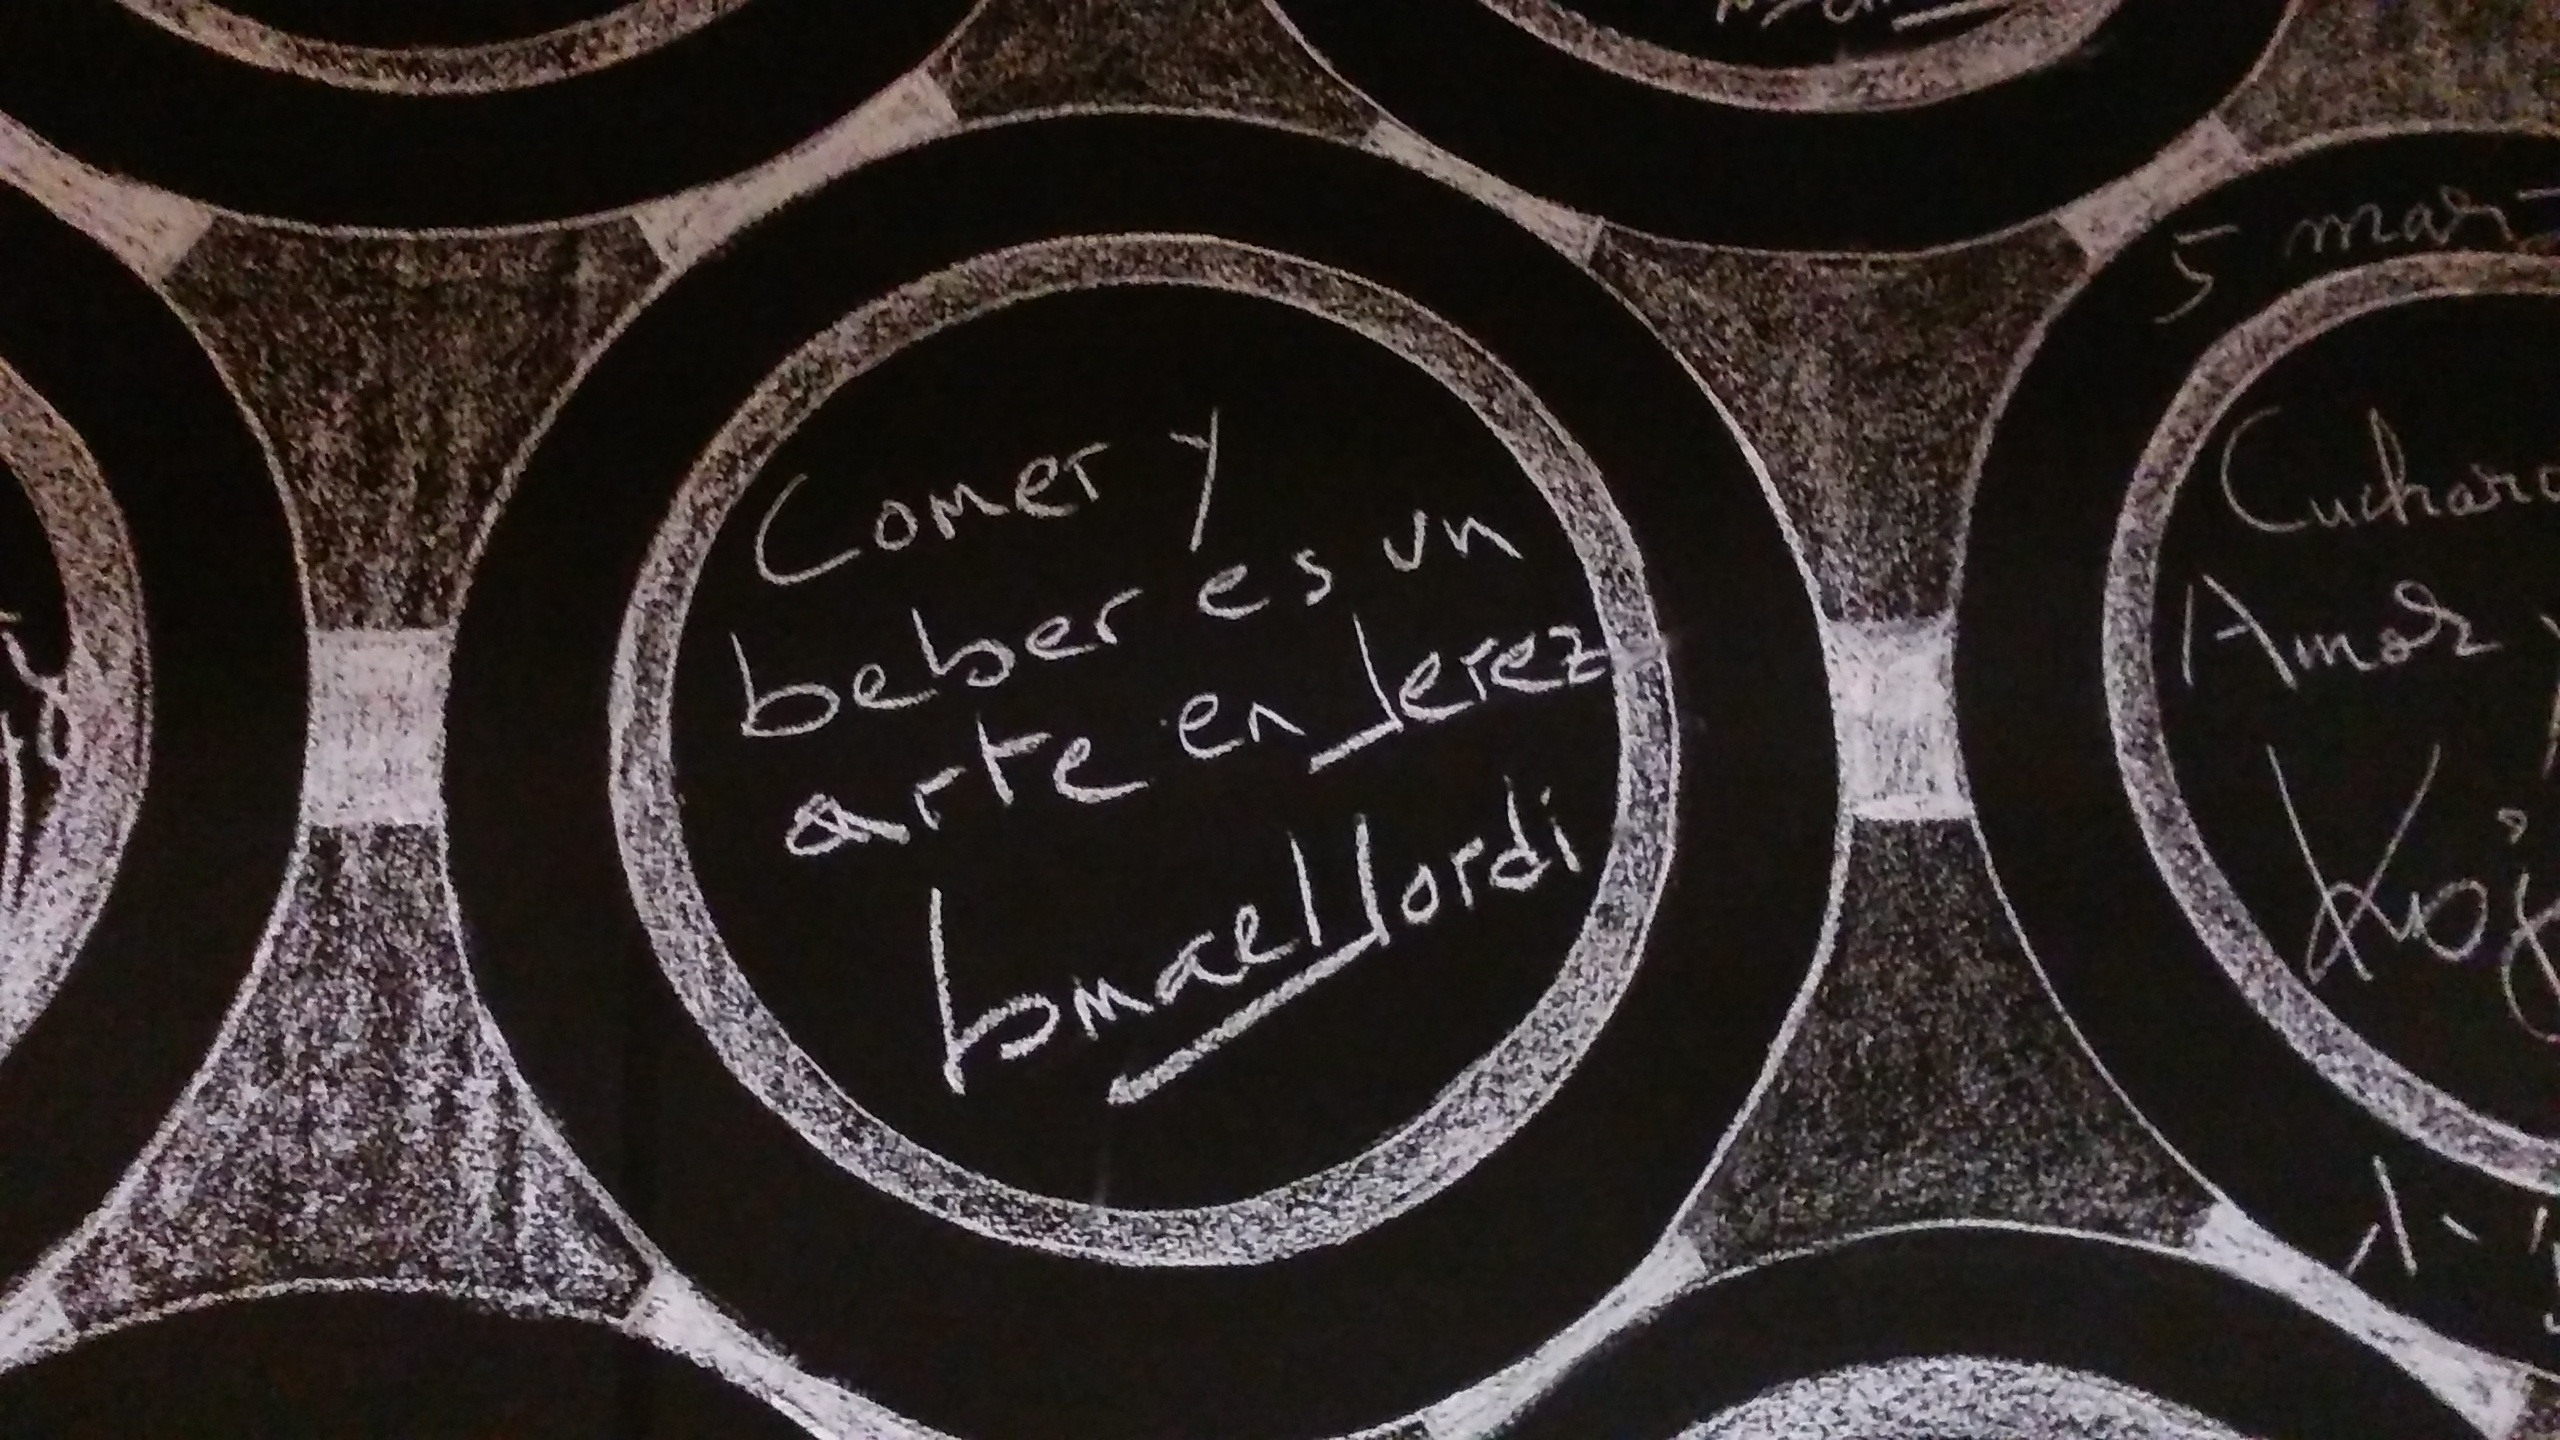
Signature of: ismael jordi